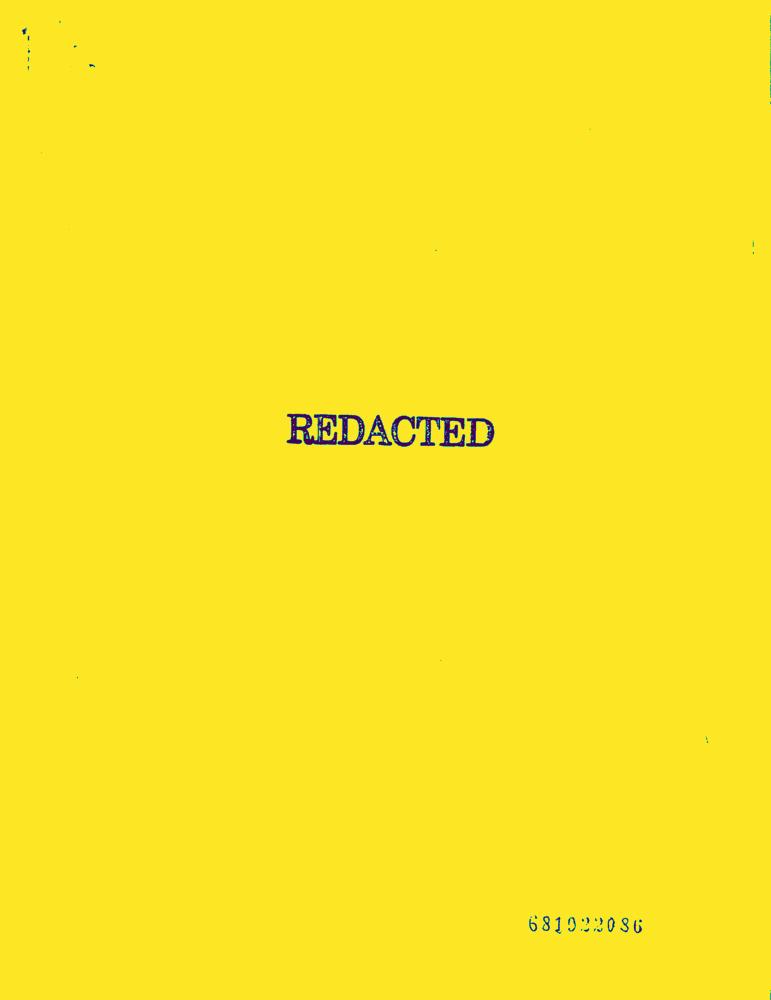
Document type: Letter-Doc